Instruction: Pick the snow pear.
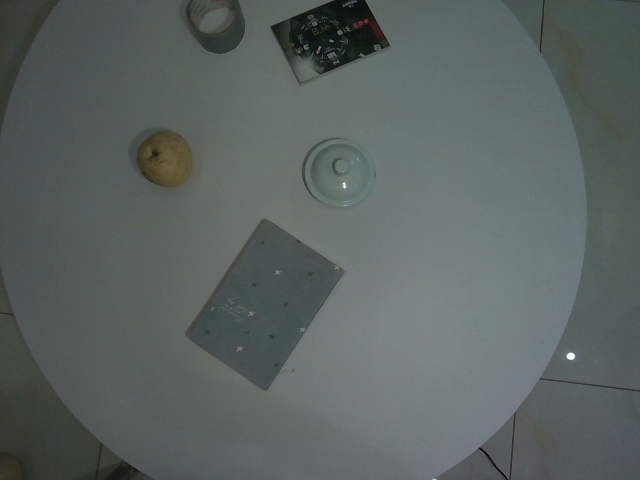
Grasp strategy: vertical